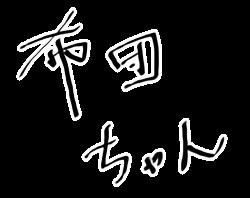
Signature of: futon chan